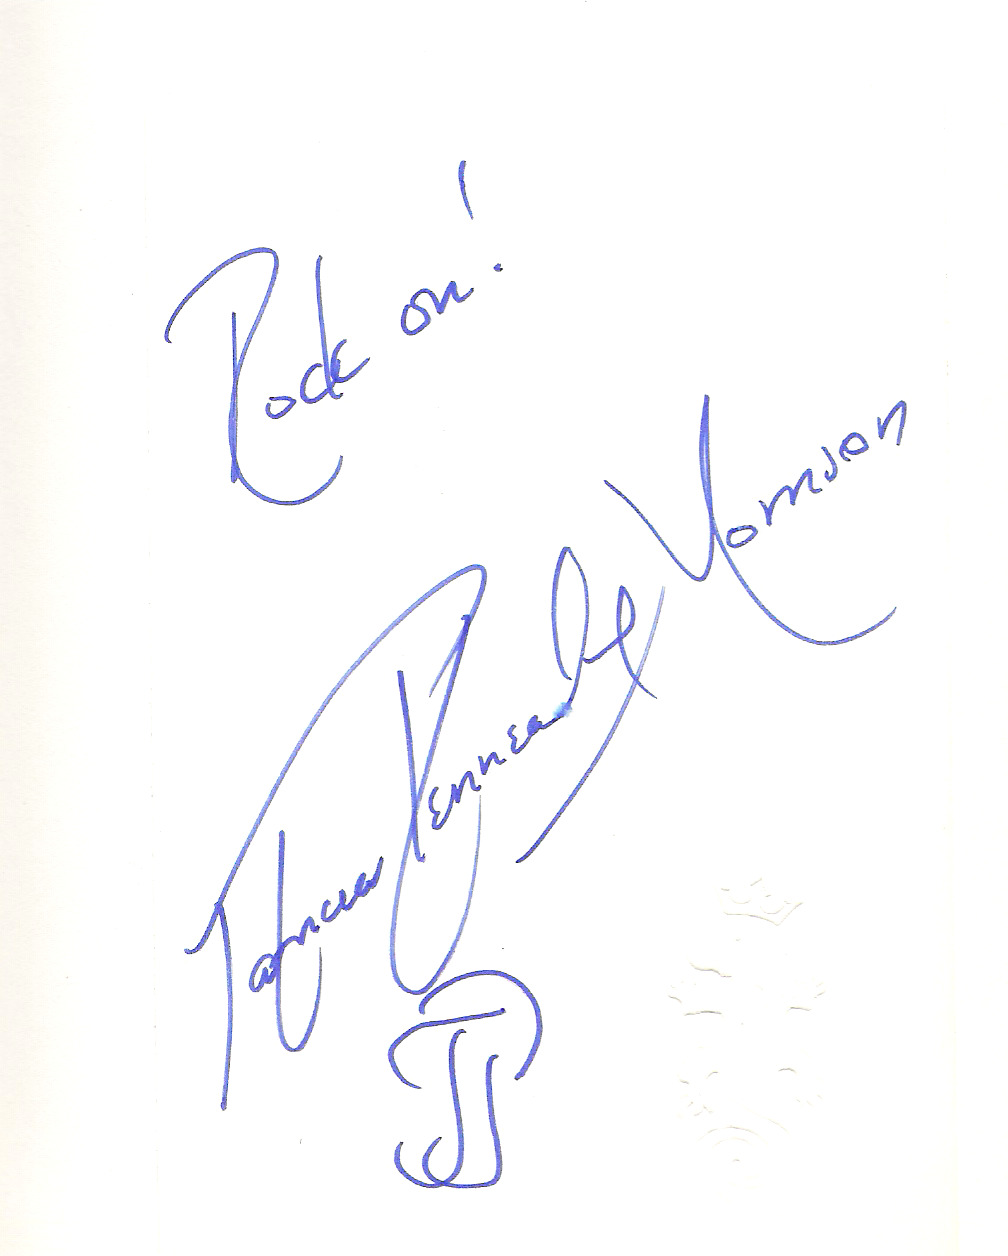
Signature of: patricia kennealy morrison